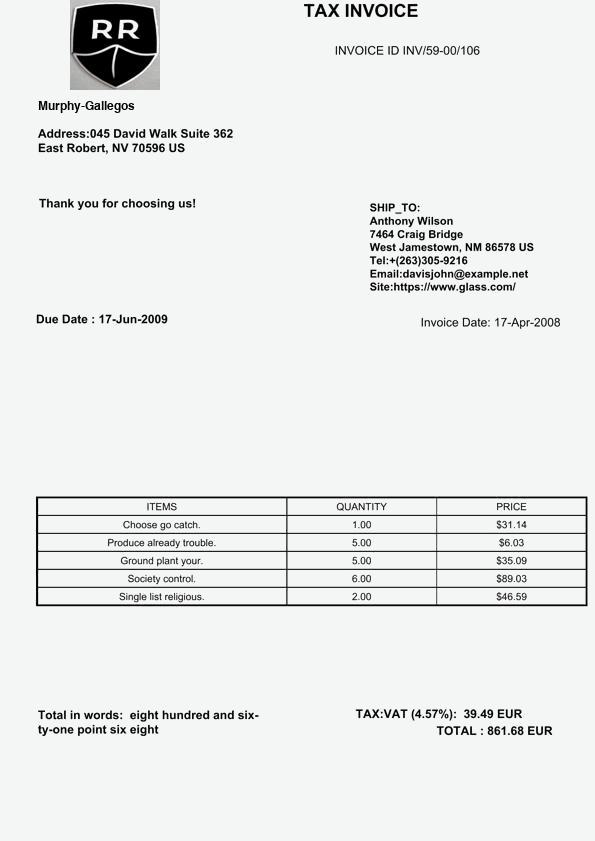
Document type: Invoice